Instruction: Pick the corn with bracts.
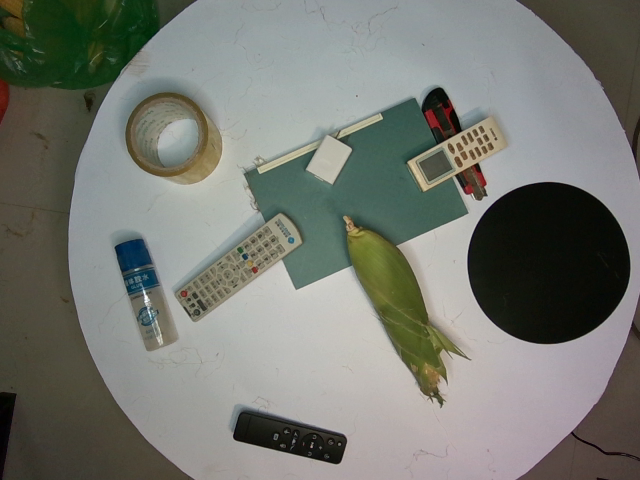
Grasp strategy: vertical